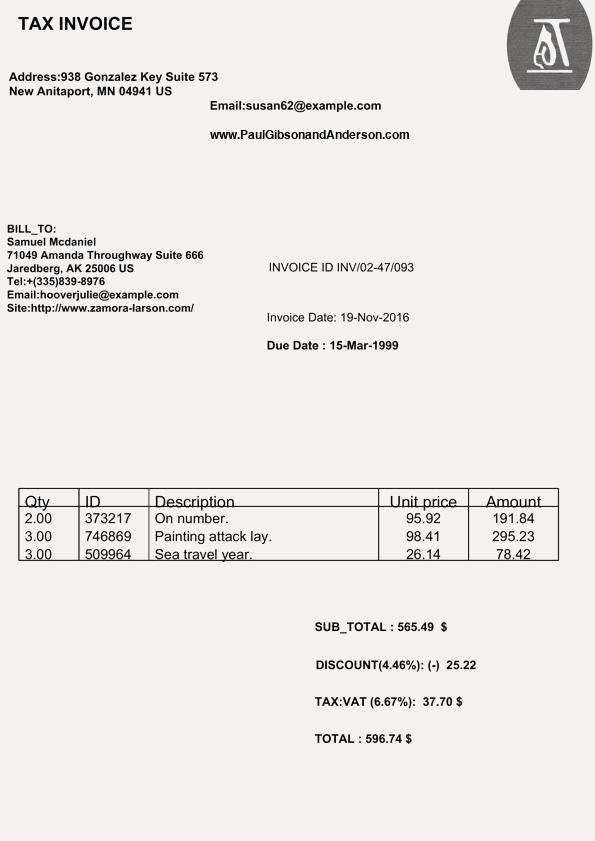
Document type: Invoice